Question: How is the history relevant to the case?
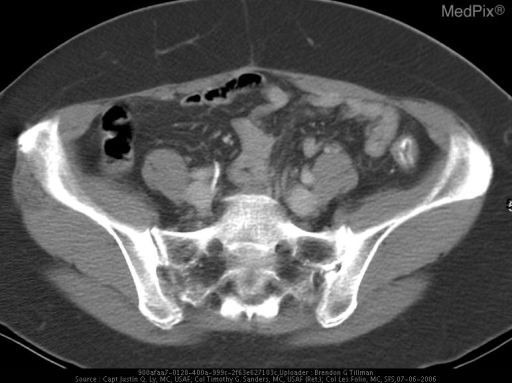
Answer: The patient's history of A 51-year-old woman presents with chronic left flank and pelvic pain.  Her past medical history is remarkable for a remote liver biopsy.  She reports prior travel to several Asian countries.  Surgical history is notable for a prior cesarean section. is key in understanding the case.